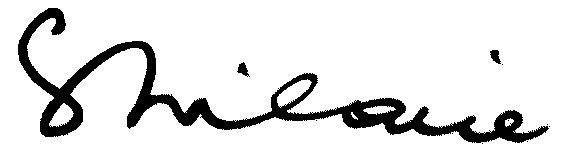
Signature of: georges hilaire